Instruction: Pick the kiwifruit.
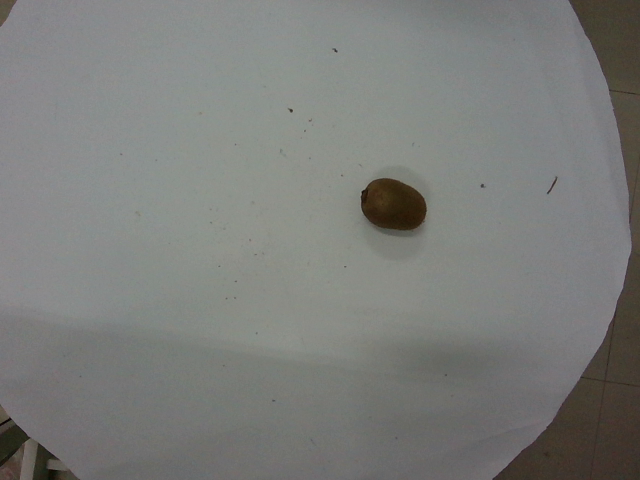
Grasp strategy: vertical